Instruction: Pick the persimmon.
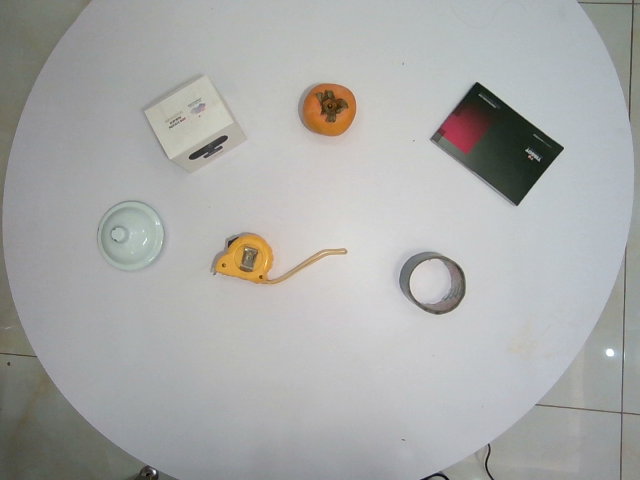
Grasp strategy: vertical